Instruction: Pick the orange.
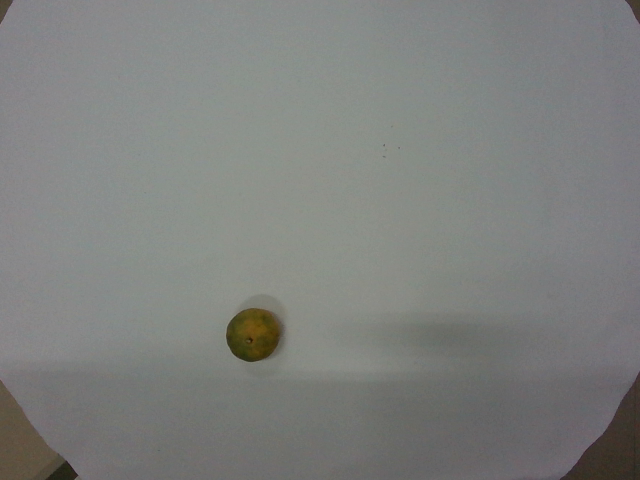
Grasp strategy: vertical